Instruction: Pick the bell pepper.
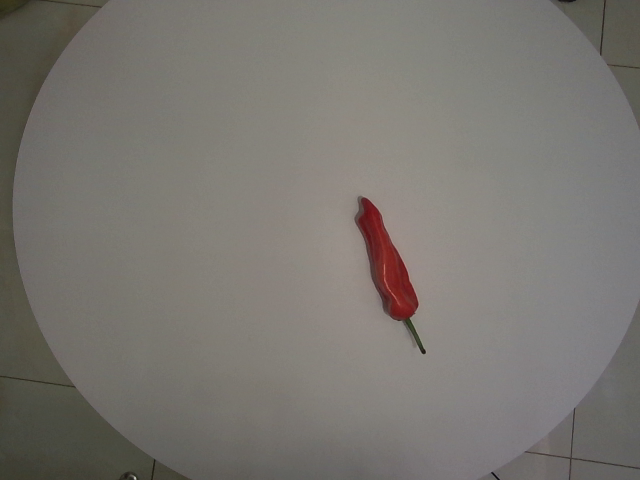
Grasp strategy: vertical